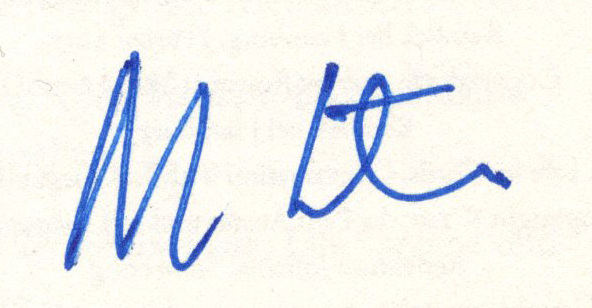
Signature of: paul auster